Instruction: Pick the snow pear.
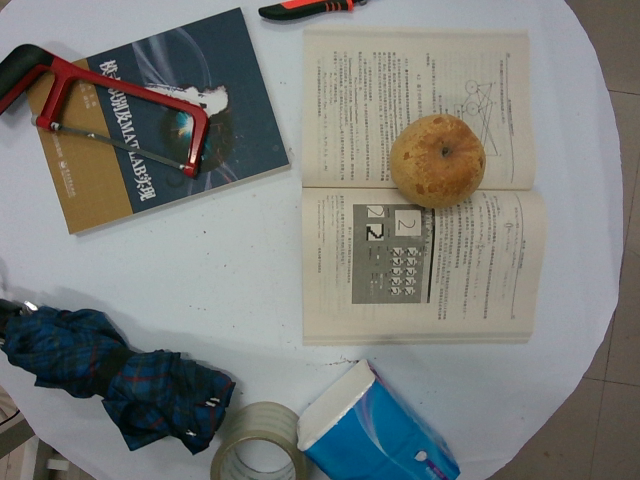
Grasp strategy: vertical